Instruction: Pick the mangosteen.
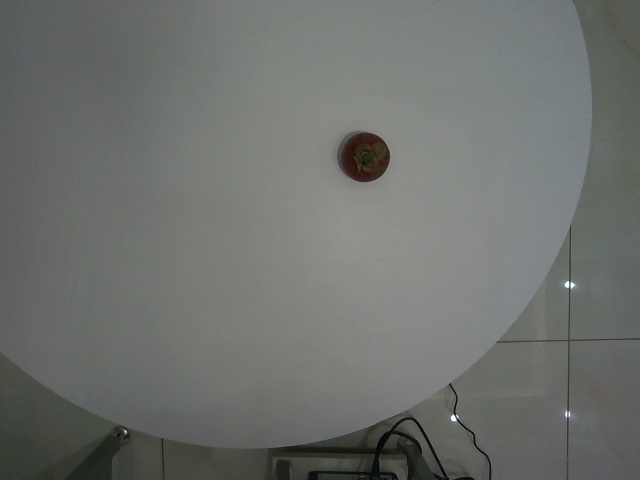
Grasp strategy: vertical